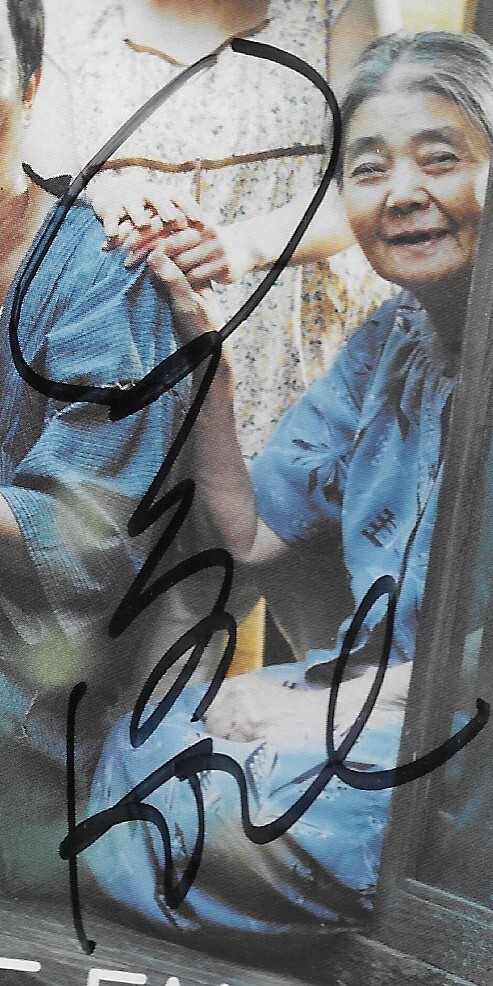
Signature of: hirokazu koreeda